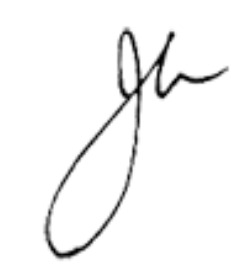
Signature of: john frullo